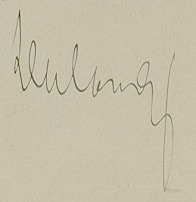
Signature of: alexis dulong